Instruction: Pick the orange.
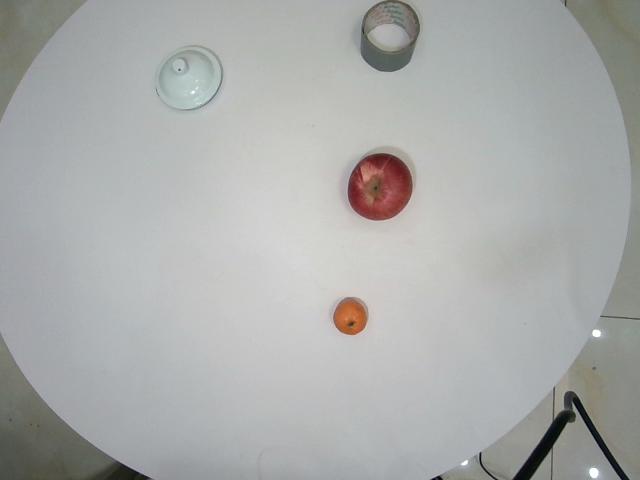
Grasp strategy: vertical